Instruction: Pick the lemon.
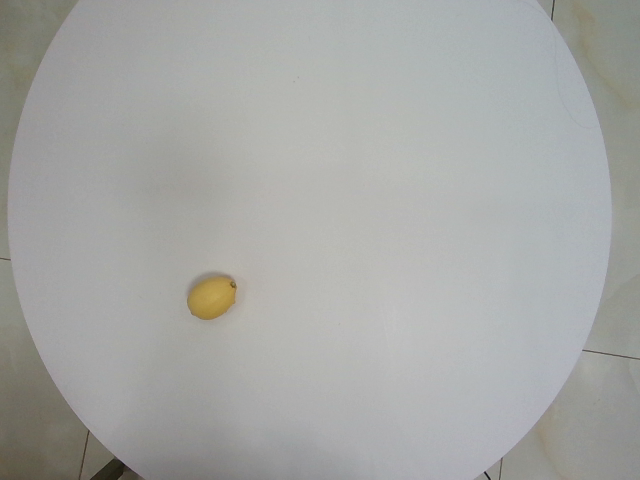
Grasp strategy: vertical